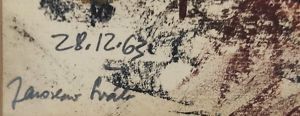
Signature of: jaroslav šváb